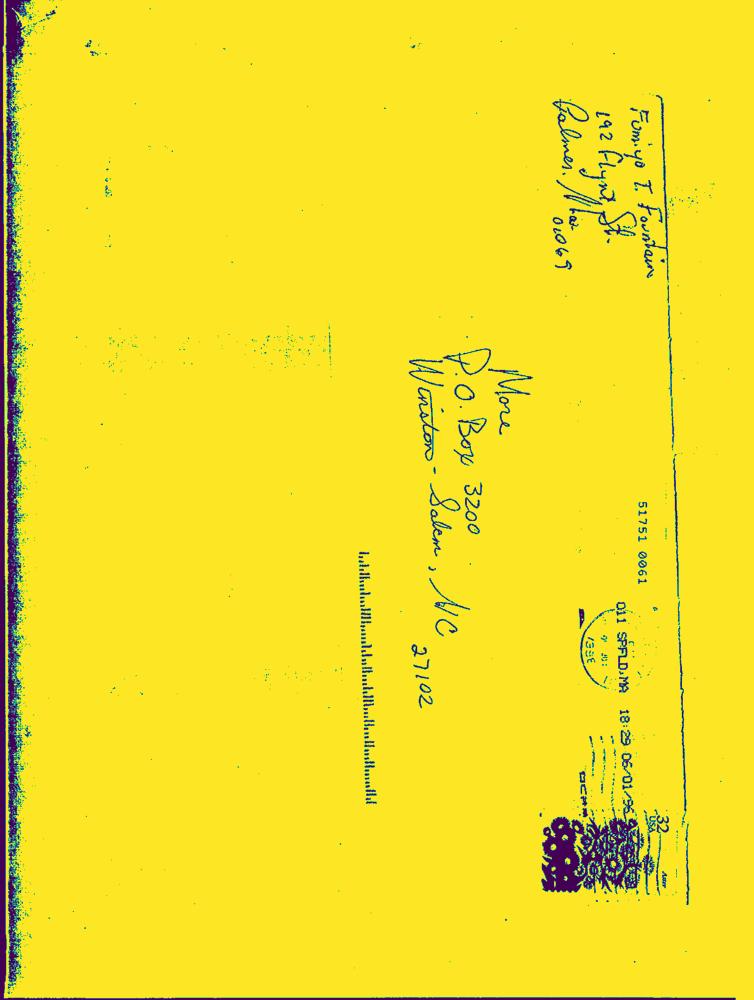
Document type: Hand-Written